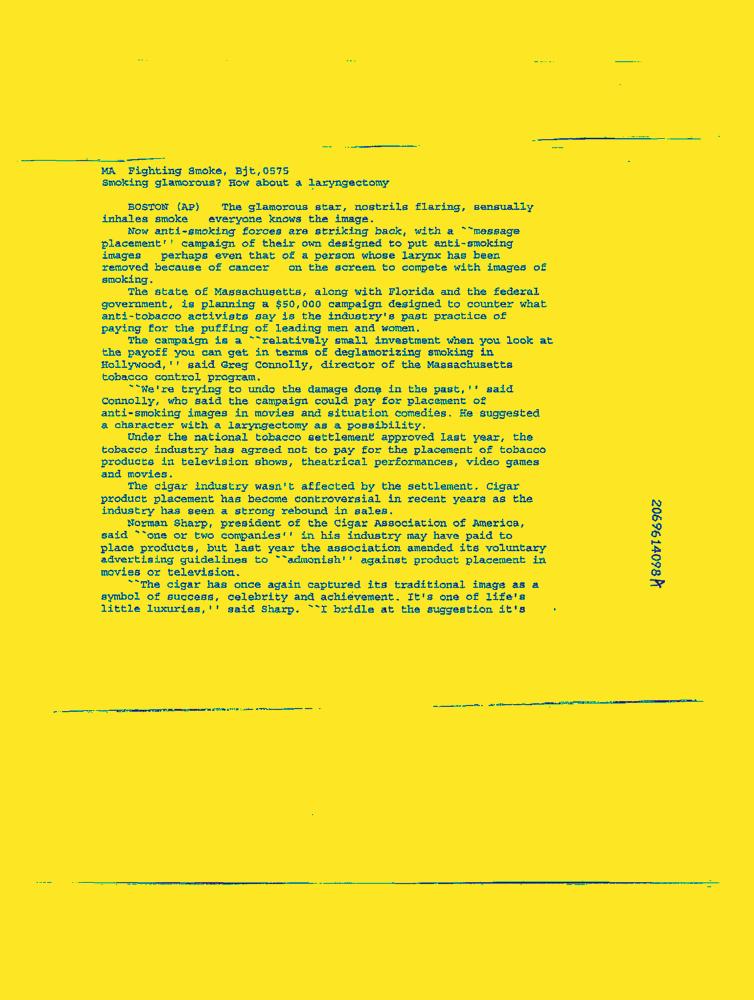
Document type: News-Article